Question: What is the address or location of the property listed in the document?
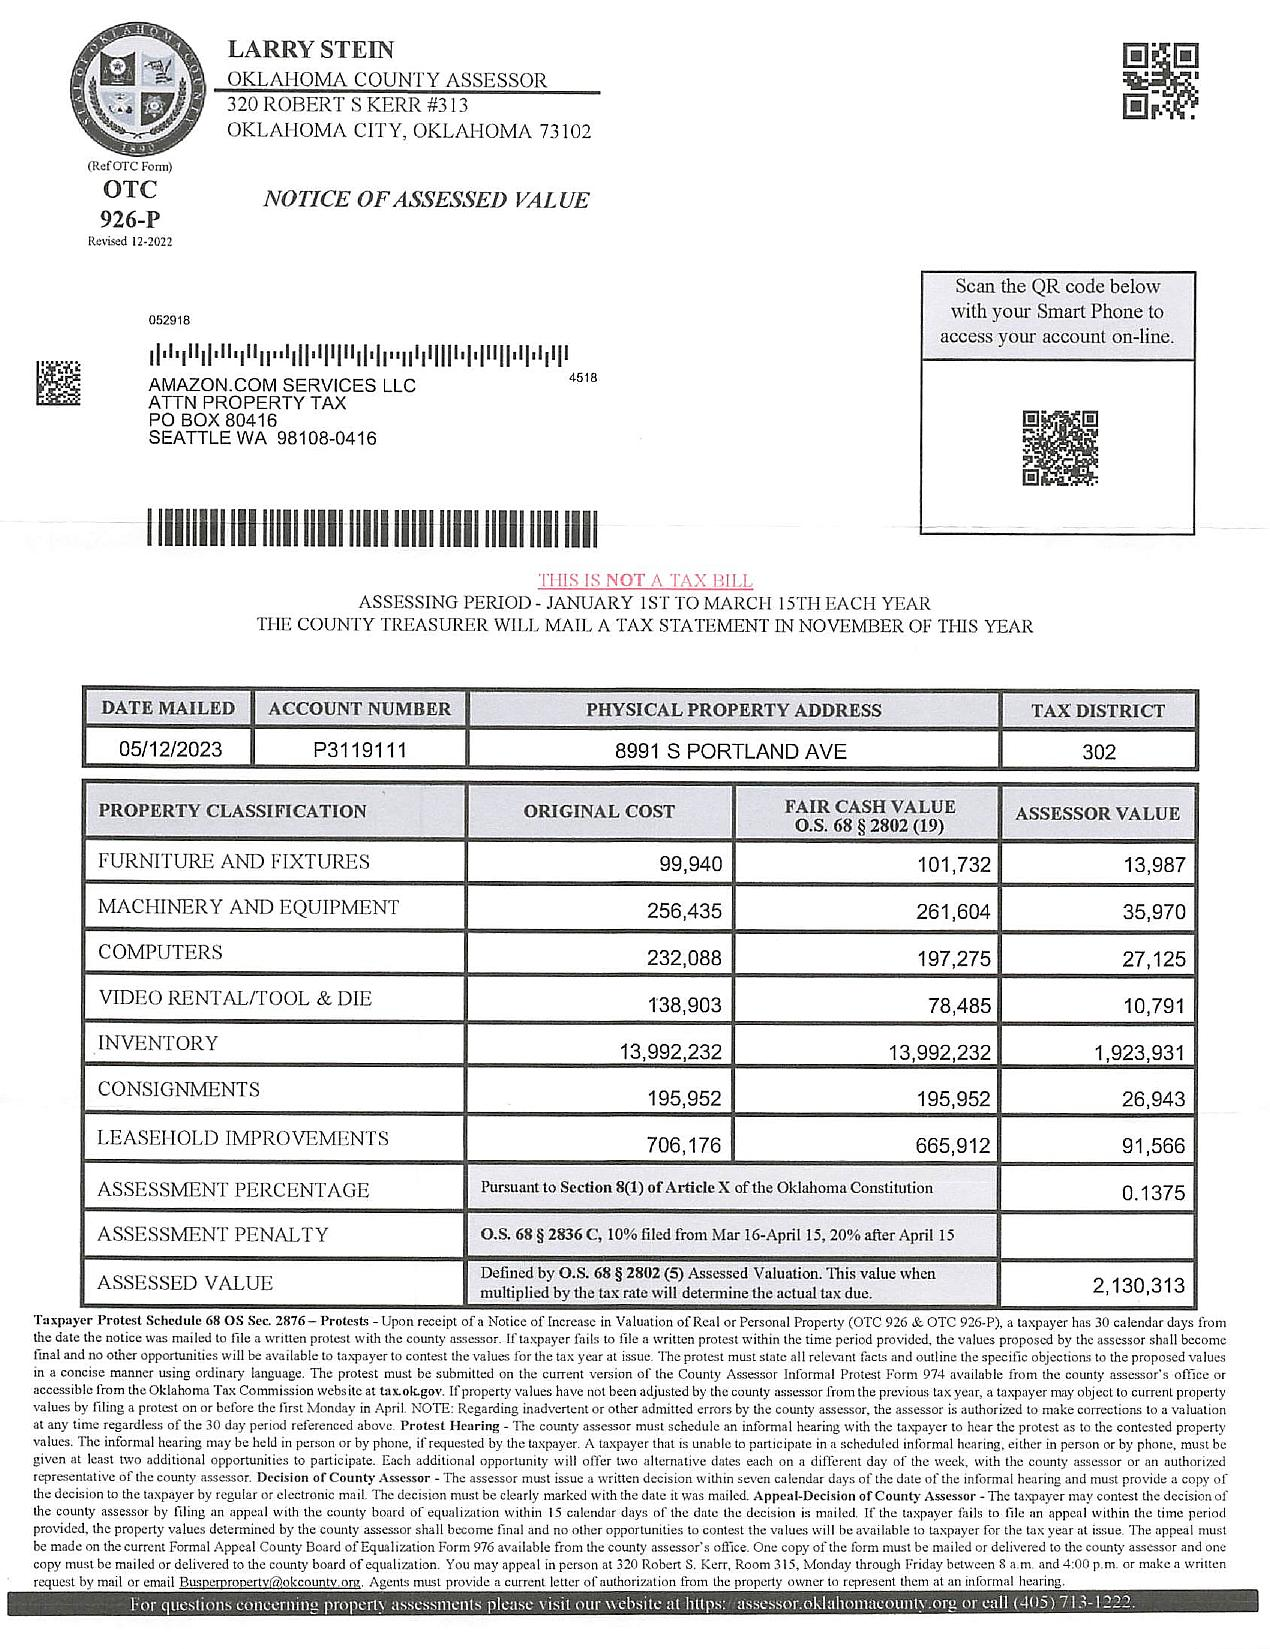
Answer: "8991 S PORTLAND AVE"